Question: By what date must an appeal be filed according to the document?
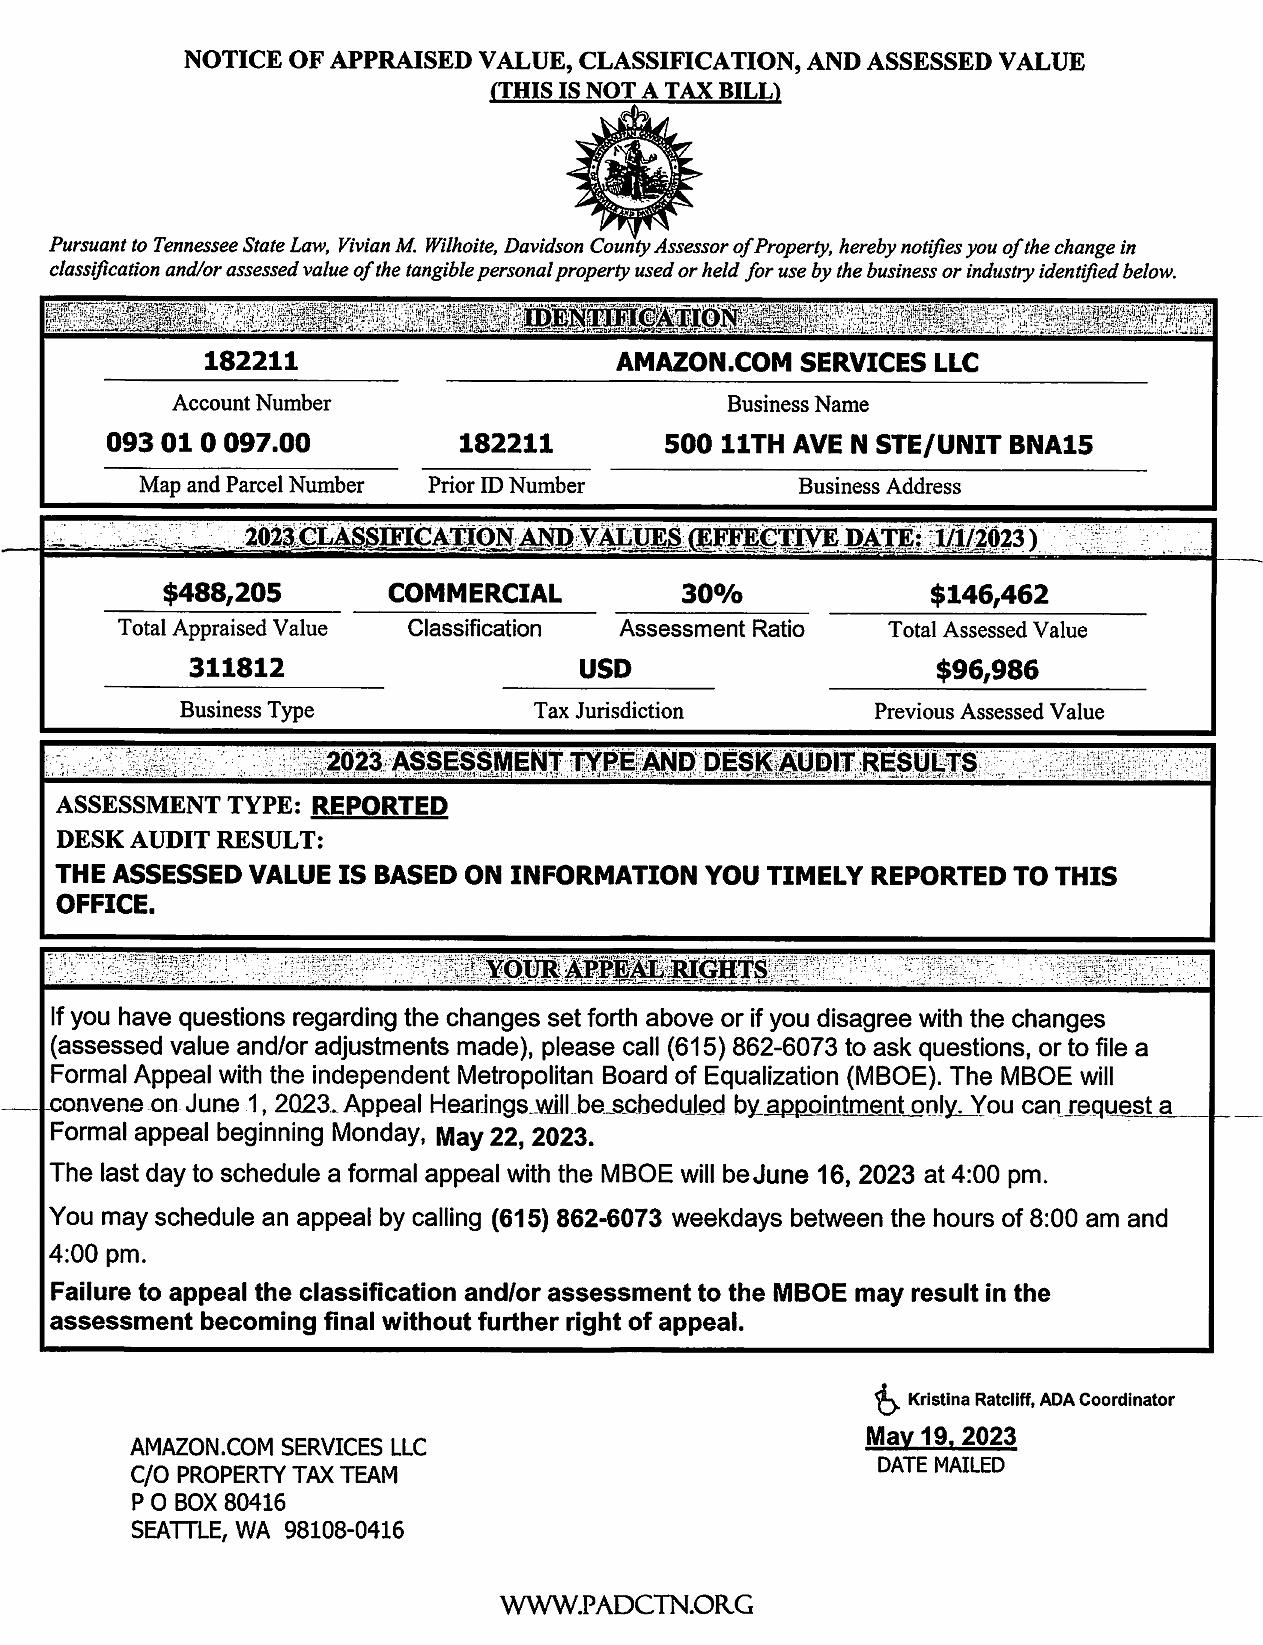
Answer: "June 16, 2023 at 4:00 pm"